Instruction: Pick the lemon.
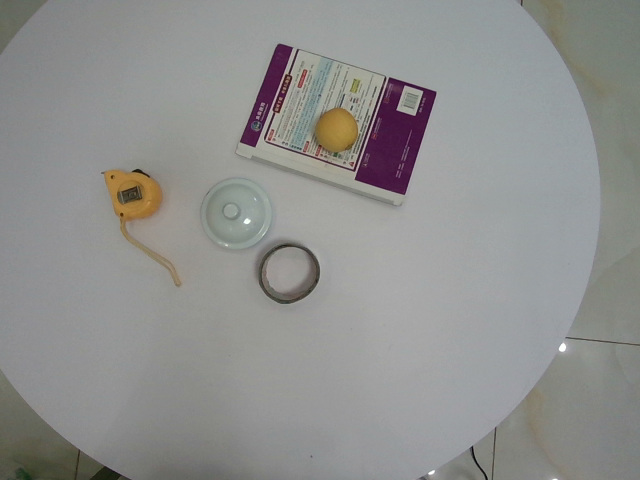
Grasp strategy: vertical